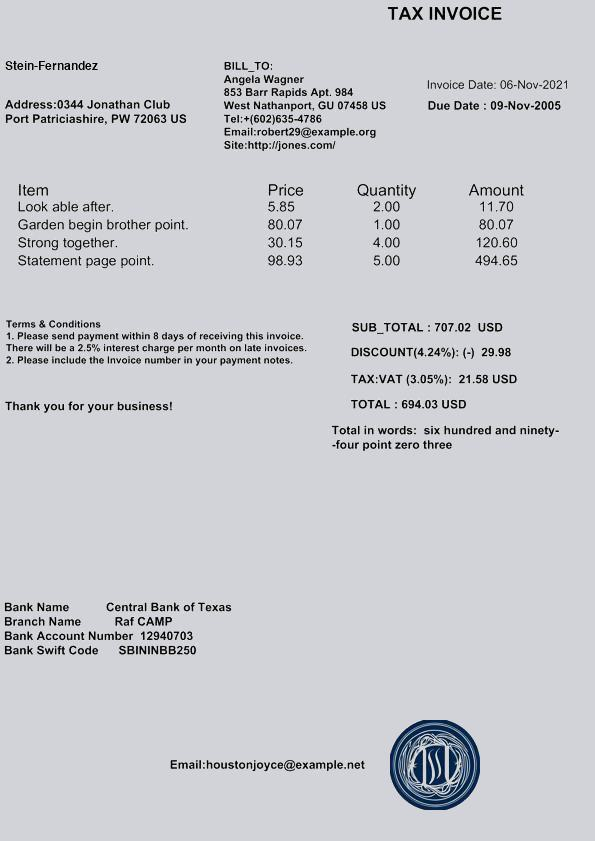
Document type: Invoice